Question: What might the diagnosis be?
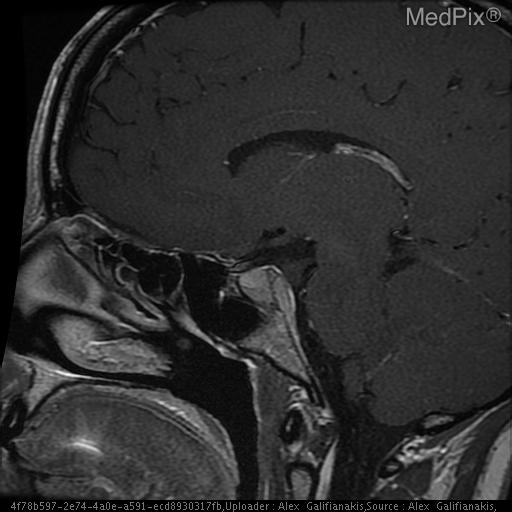
Answer: The possible diagnosis includes Meningioma with adjacent arachnoid cyst
Cystic Meningioma
Invasive pituitary adenoma
Metastasis
Schwannoma.